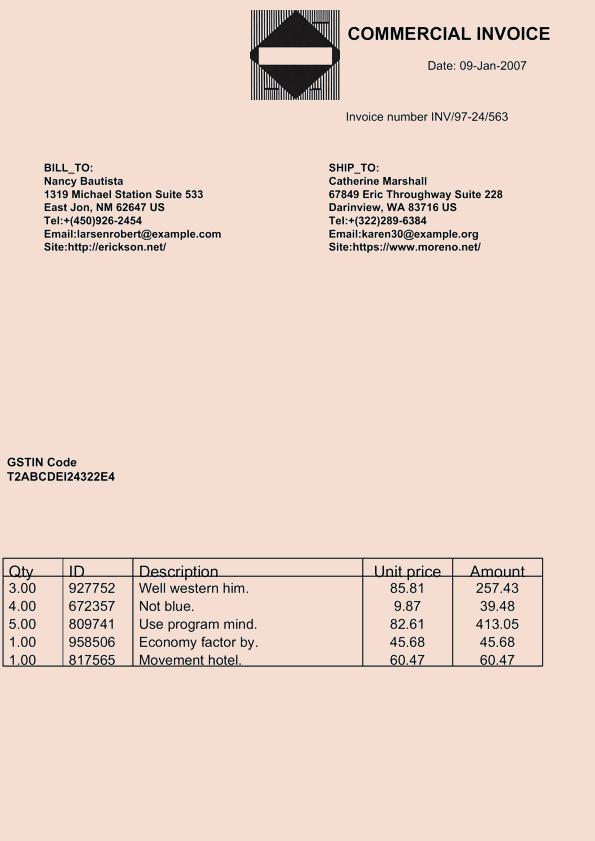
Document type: Invoice